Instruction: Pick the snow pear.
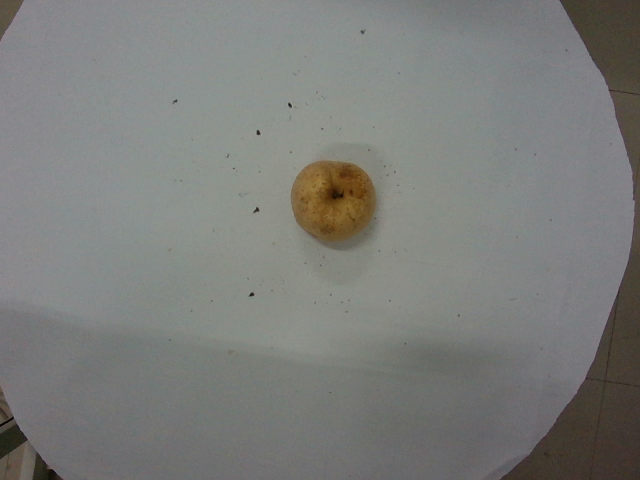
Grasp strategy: vertical